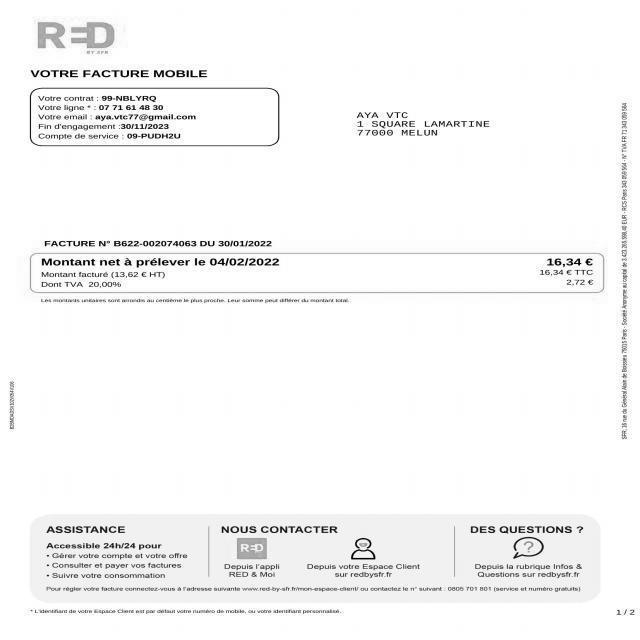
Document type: Invoice